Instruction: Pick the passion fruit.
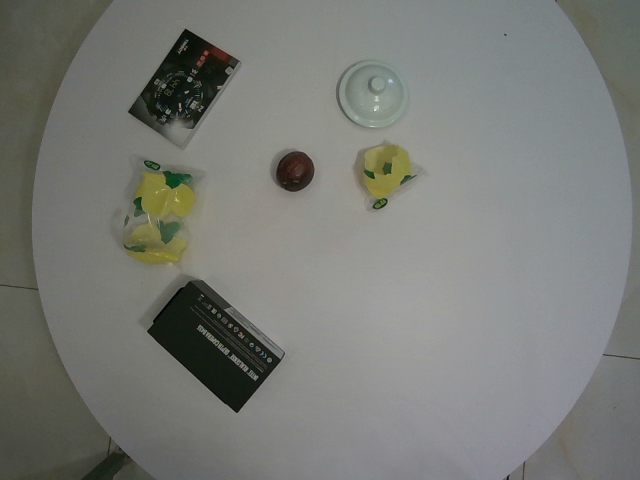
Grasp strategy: vertical